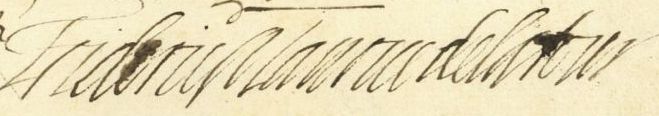
Signature of: frédéric maurice de la tour d auvergne